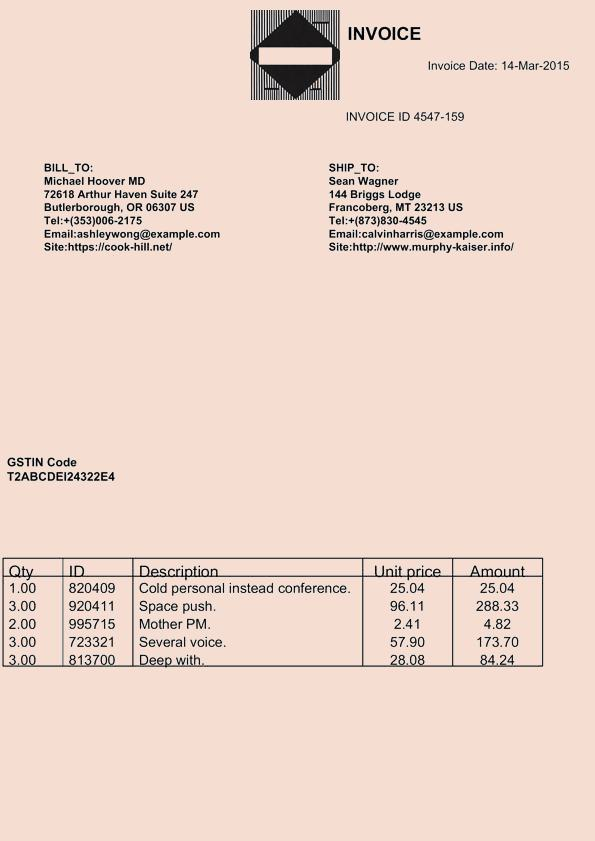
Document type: Invoice